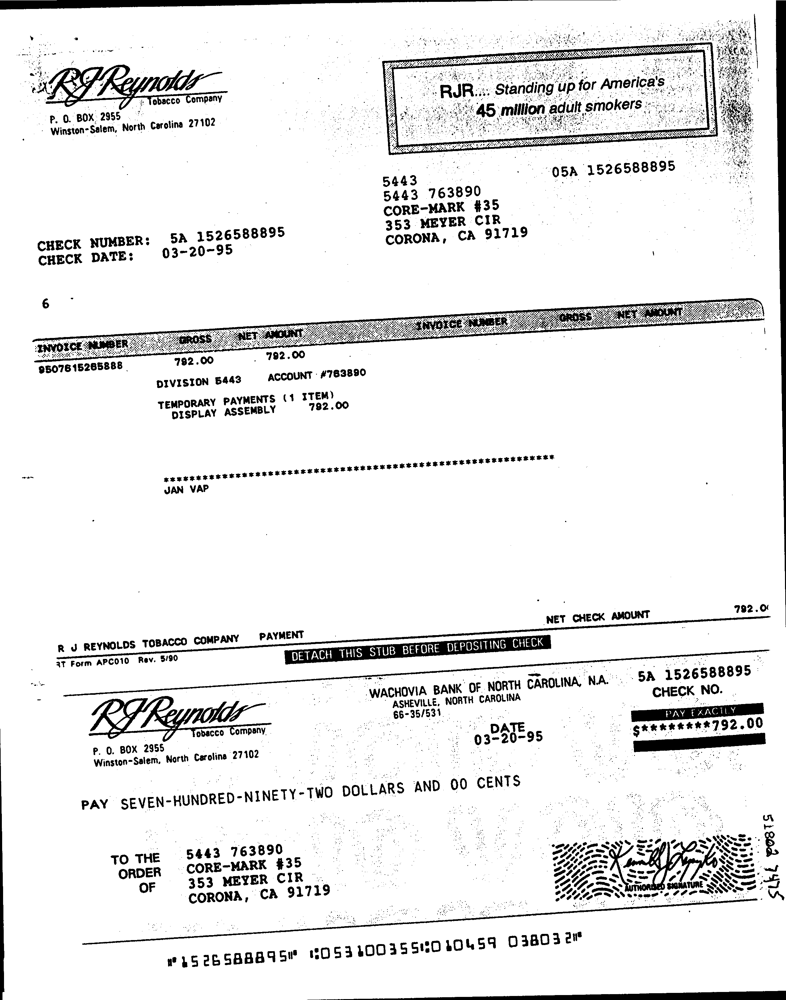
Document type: Invoice